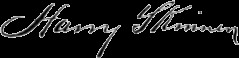
Signature of: harry skinner